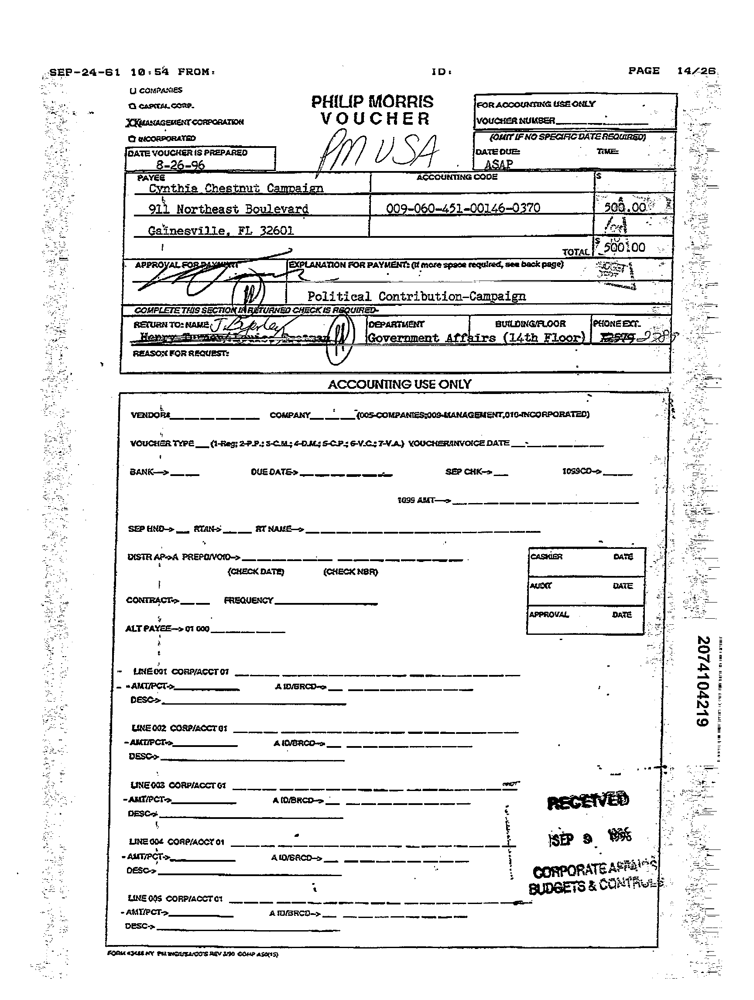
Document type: Invoice